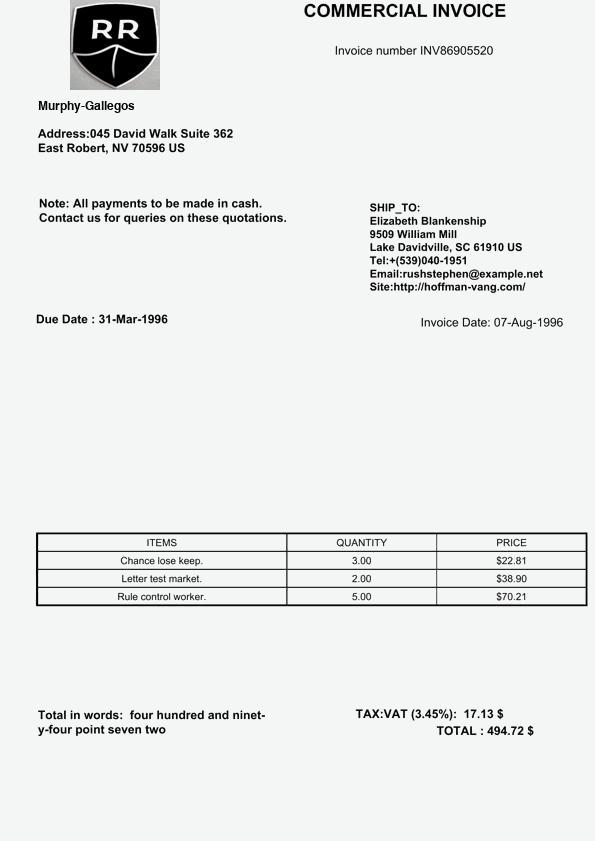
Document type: Invoice